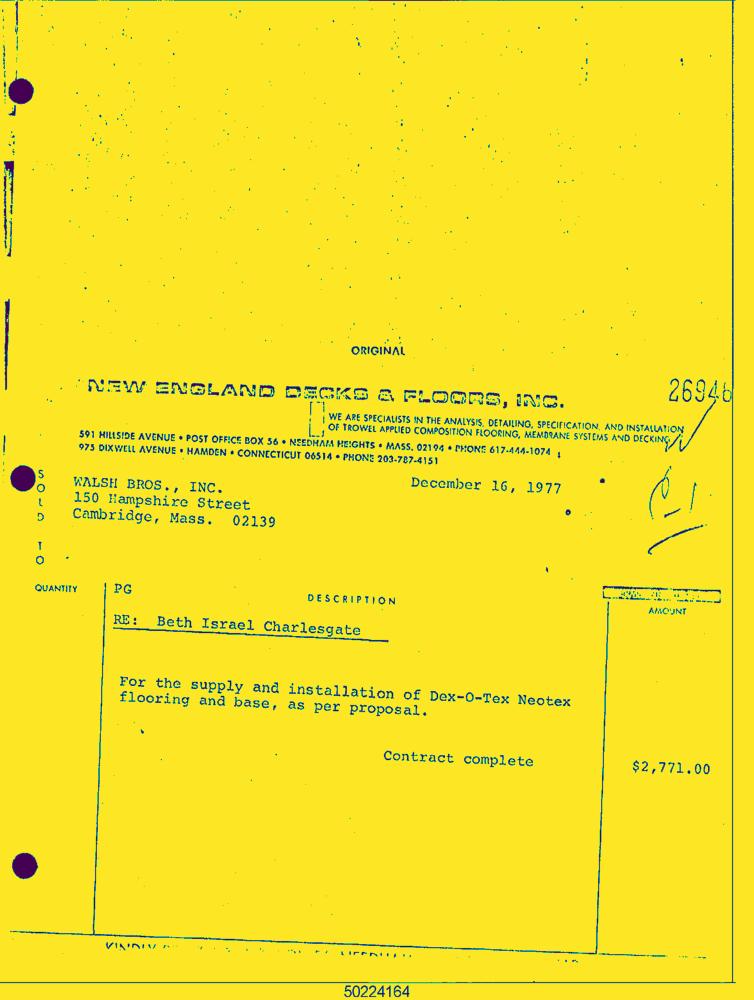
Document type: Invoice-Doc